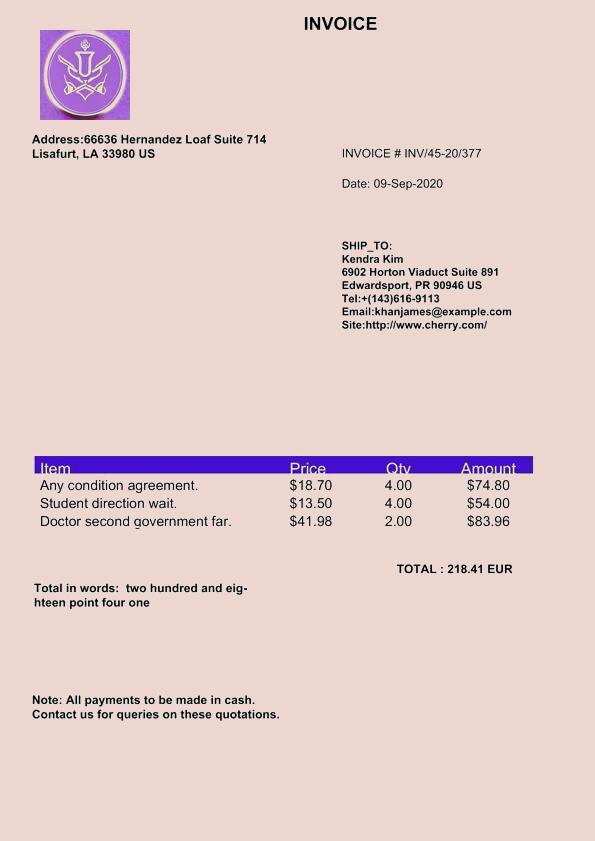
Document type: Invoice